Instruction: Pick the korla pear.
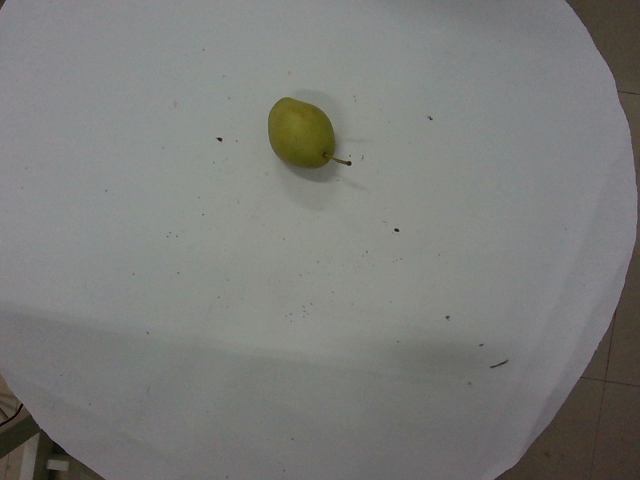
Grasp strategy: vertical